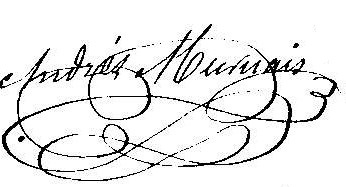
Signature of: andrés muruais rodríguez